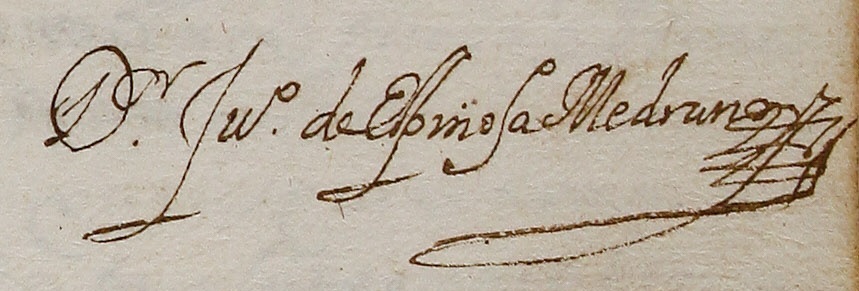
Signature of: juan de espinosa medrano